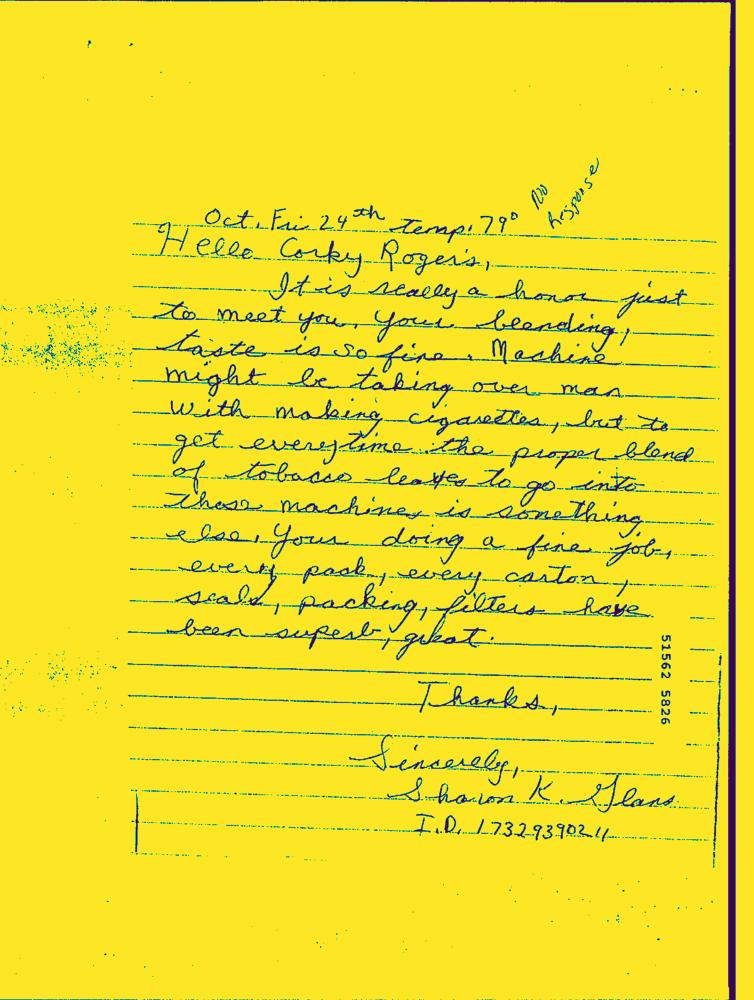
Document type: Hand-Written